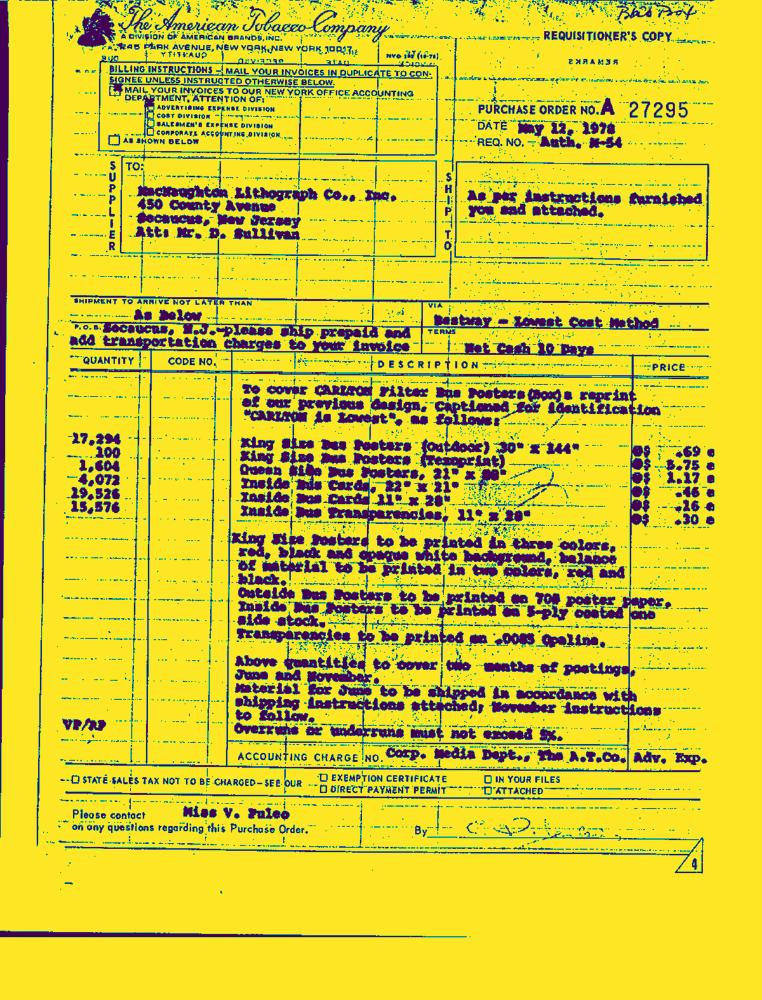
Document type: Invoice-Doc